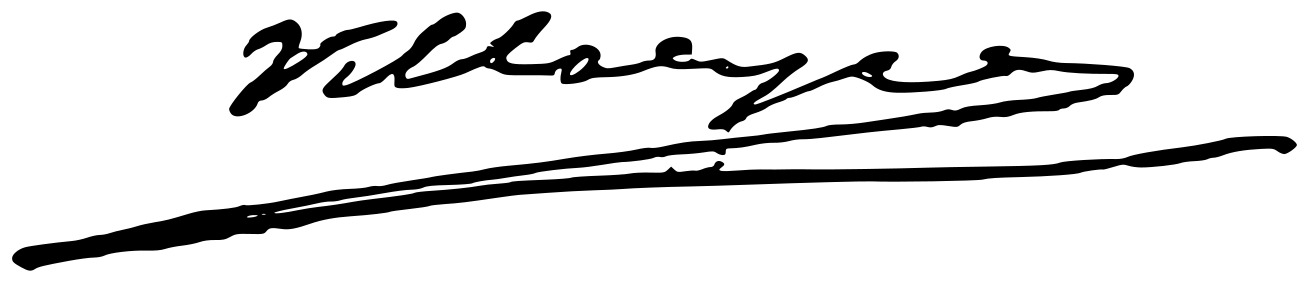
Signature of: francisco villaespesa